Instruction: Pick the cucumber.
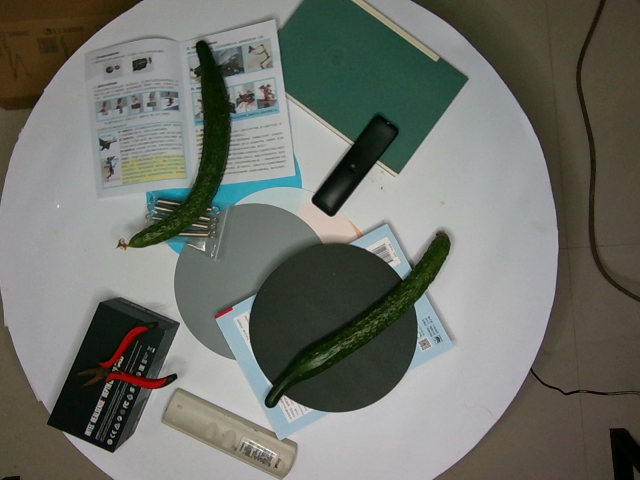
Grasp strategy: vertical